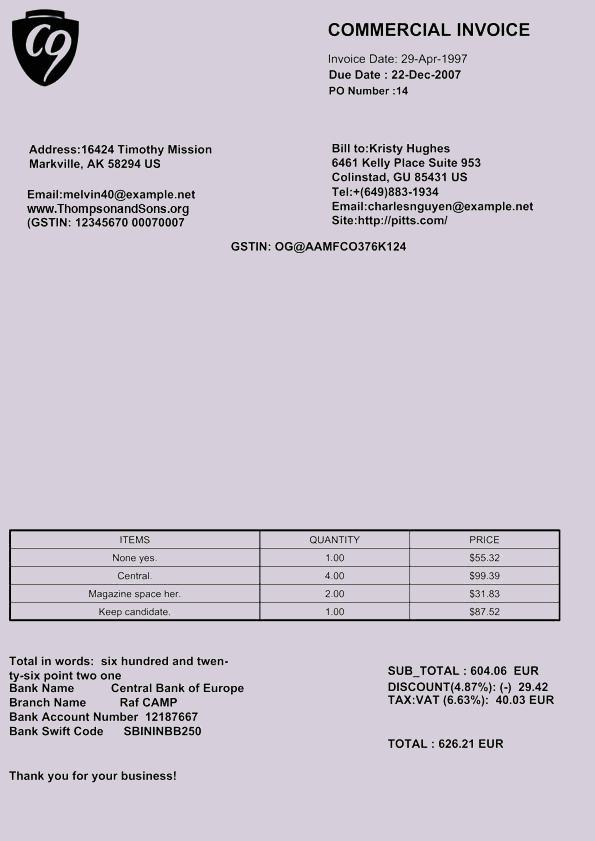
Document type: Invoice